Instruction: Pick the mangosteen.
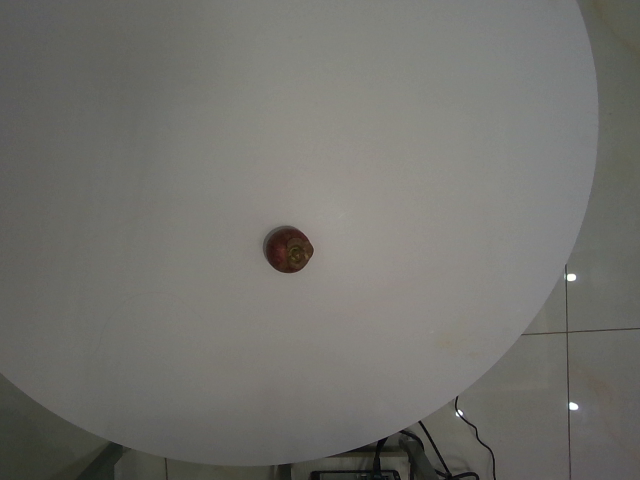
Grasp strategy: vertical